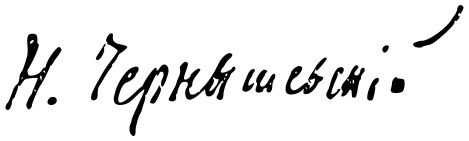
Signature of: nikolay chernyshevsky